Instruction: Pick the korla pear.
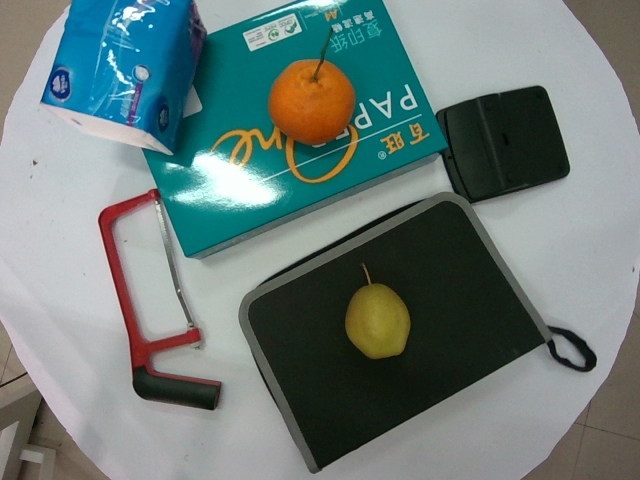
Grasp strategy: vertical